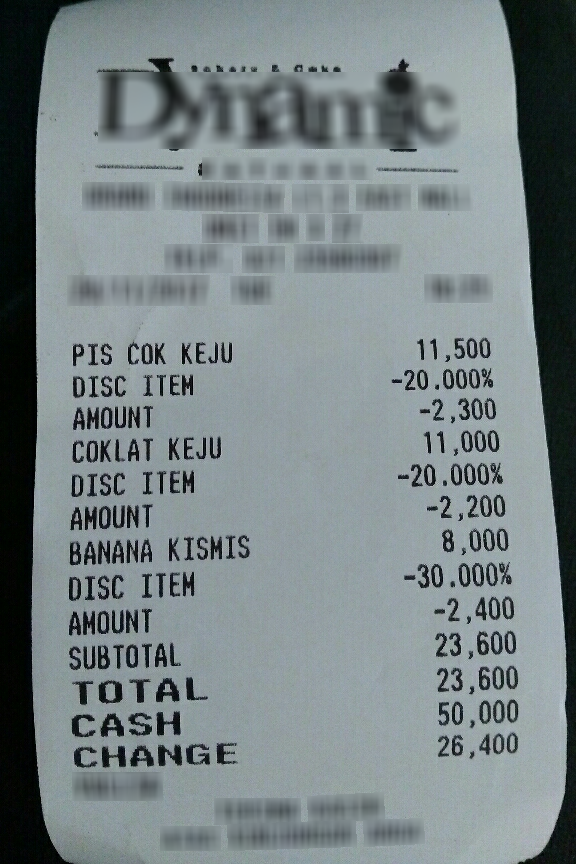
Receipt information:
subtotal: 23,600
total: 23,600
line_items: item_name: PIS COK KEJU
item_value: 9,200
item_quantity: 1
item_name: COKLAT KEJU
item_value: 8,800
item_quantity: 1
item_name: BANANA KISMIS
item_value: 5,600
item_quantity: 1